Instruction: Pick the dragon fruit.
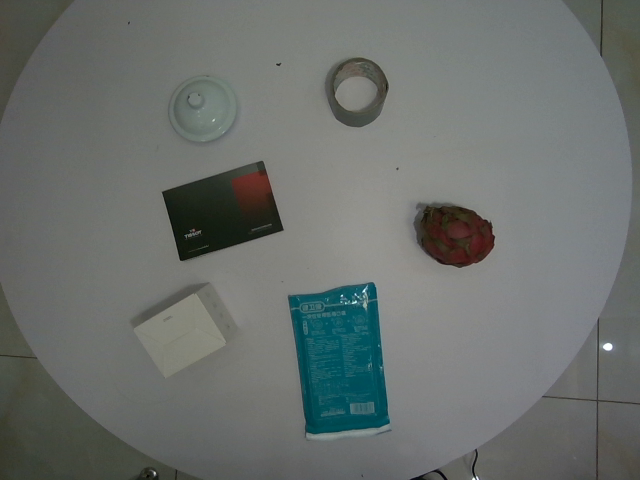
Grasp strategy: vertical